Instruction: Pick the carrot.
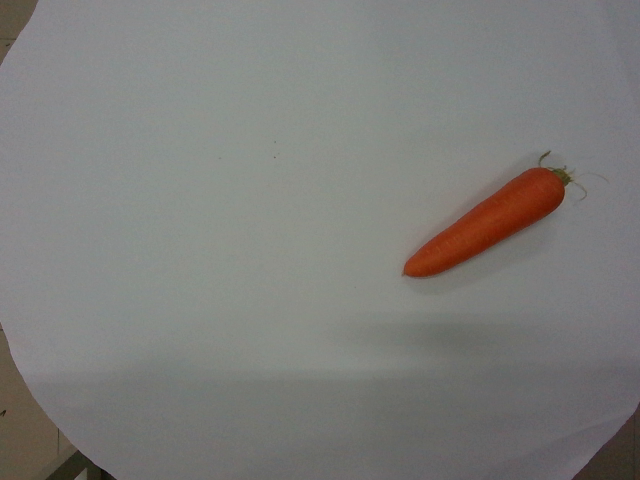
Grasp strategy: vertical